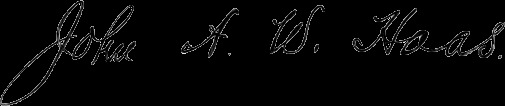
Signature of: john a w haas